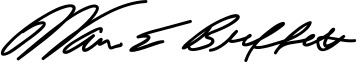
Signature of: warren buffett